Question: What is the earliest payment due date mentioned in the document?
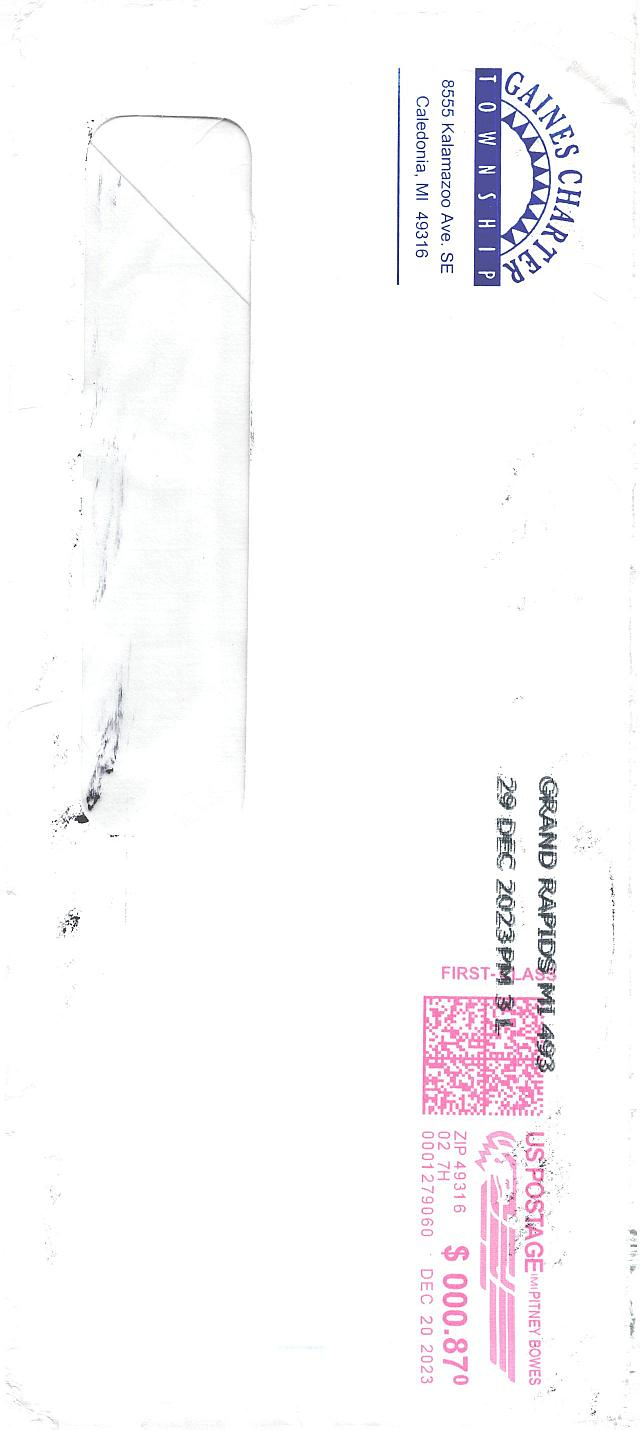
Answer: "20-Dec-23"